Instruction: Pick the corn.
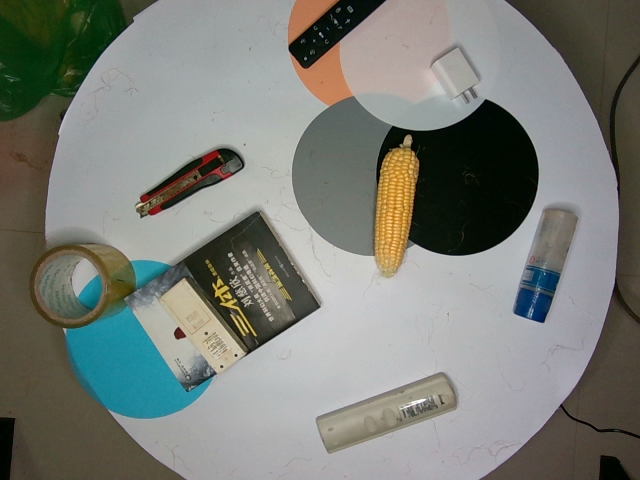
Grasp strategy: vertical